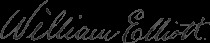
Signature of: william elliott